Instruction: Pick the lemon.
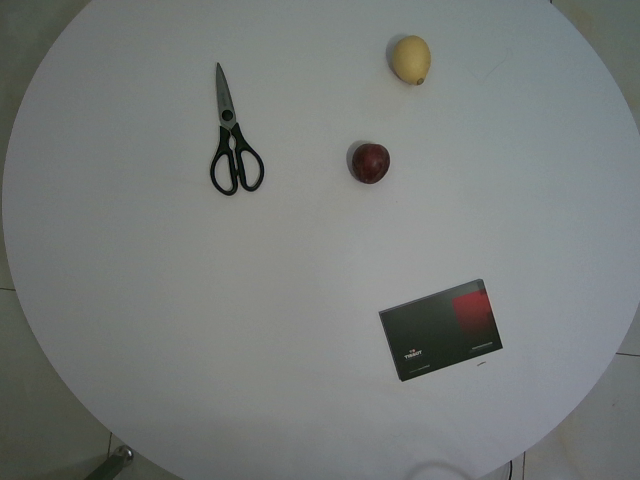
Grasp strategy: vertical